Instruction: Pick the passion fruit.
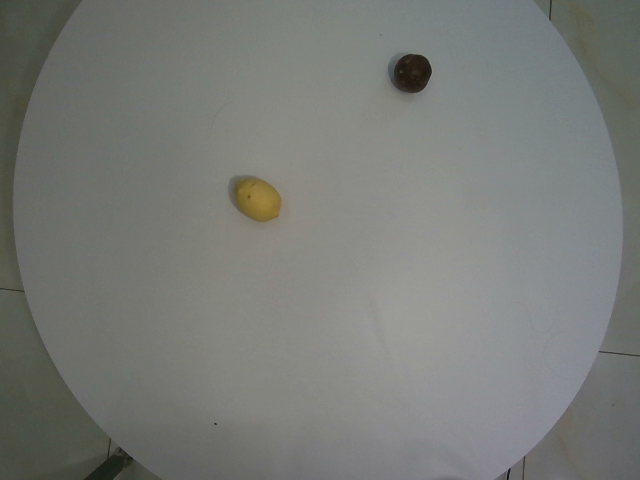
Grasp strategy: vertical